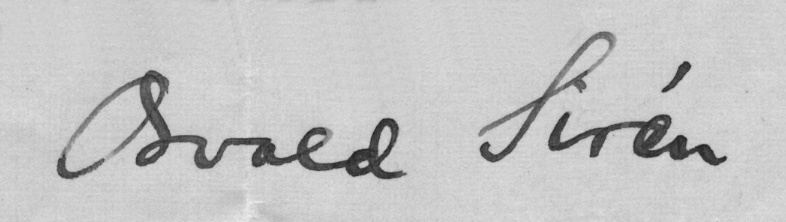
Signature of: osvald sirén